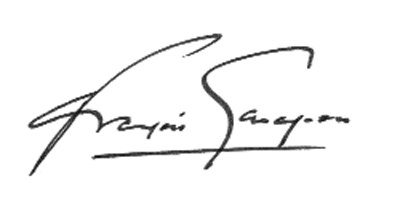
Signature of: françois garagnon